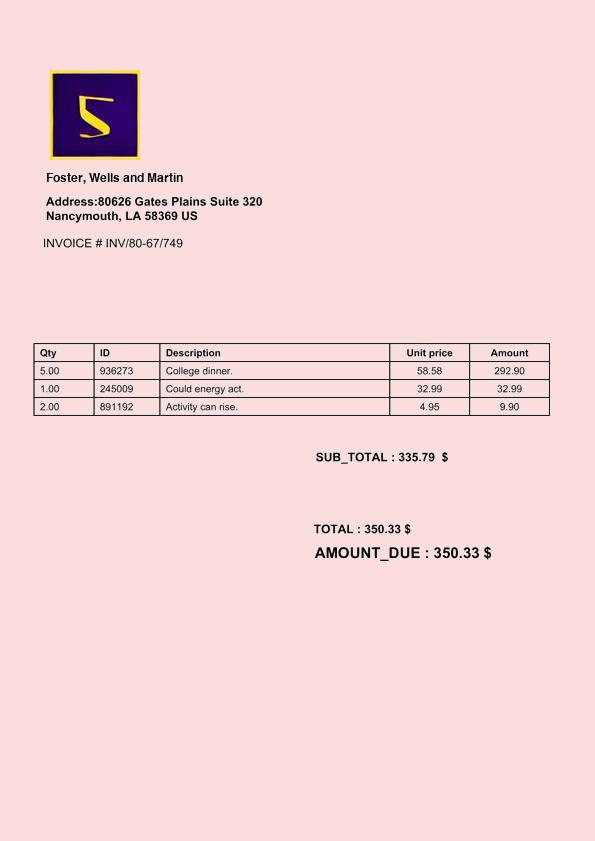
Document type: Invoice